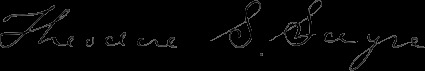
Signature of: theodore s sayre